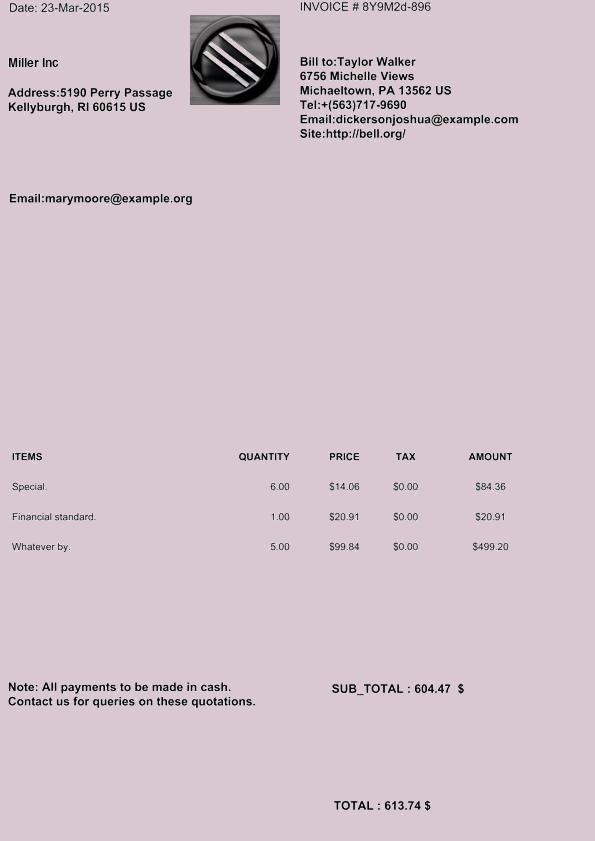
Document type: Invoice